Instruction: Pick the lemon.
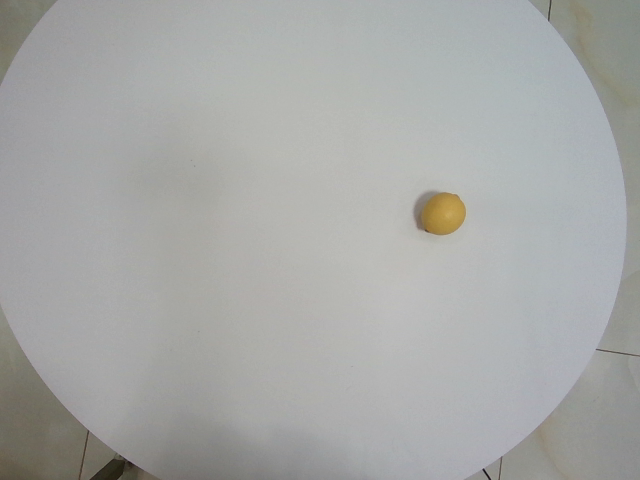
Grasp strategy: vertical